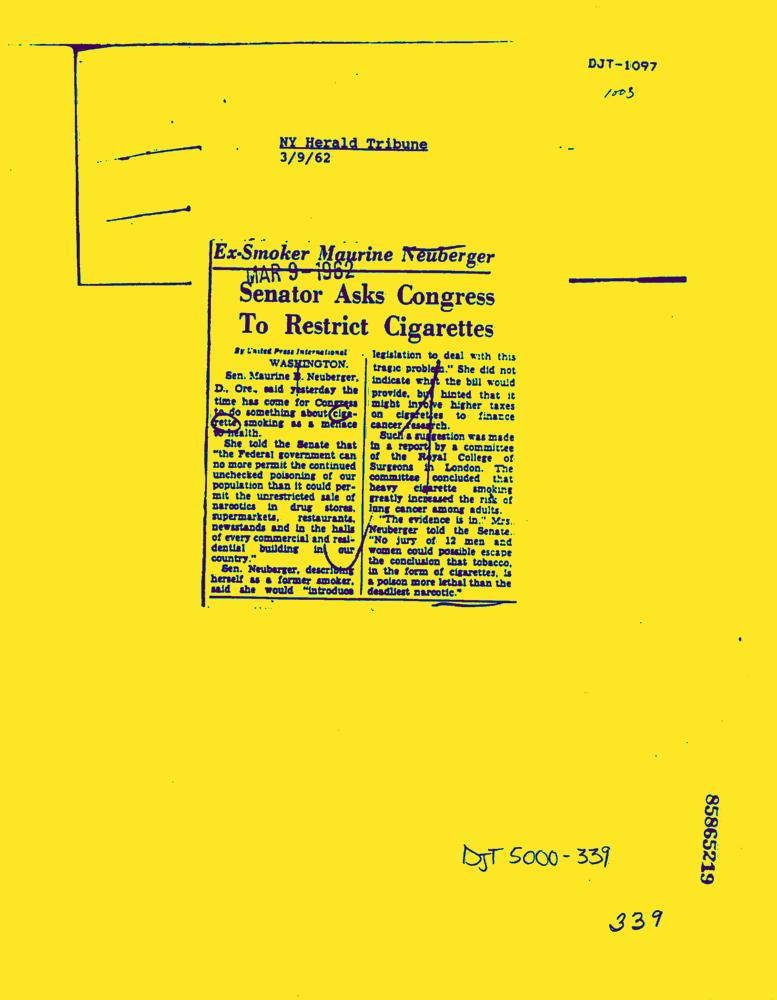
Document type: News-Article